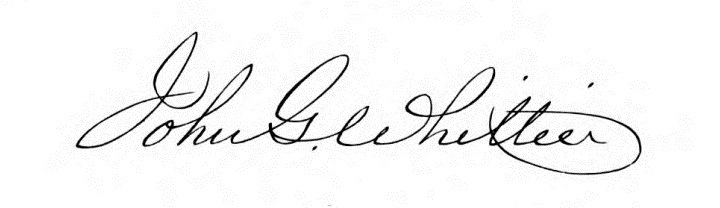
Signature of: john greenleaf whittier